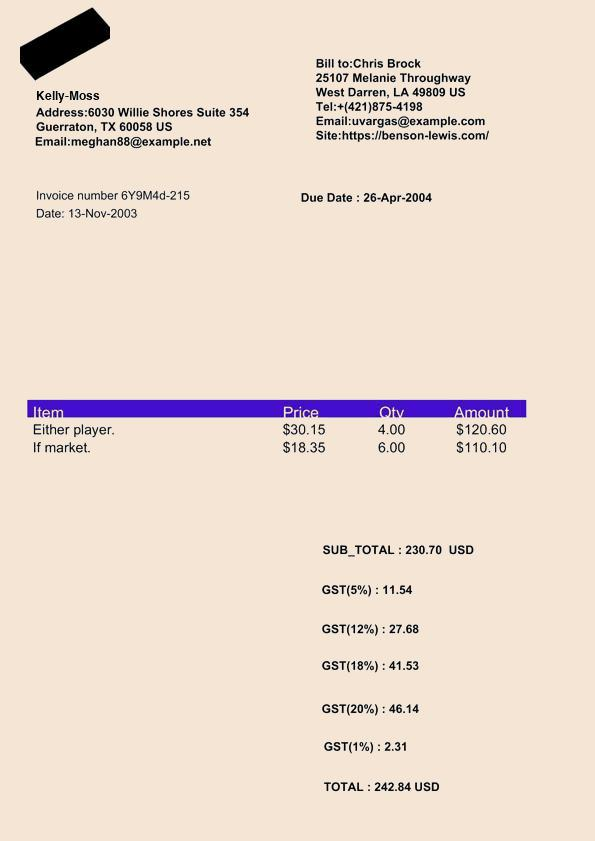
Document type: Invoice